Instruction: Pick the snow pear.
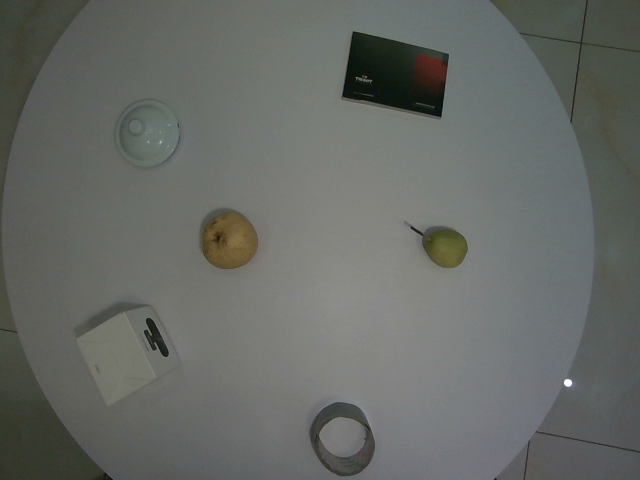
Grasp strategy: vertical